Question: What type of tax is indicated in the document, personal property or real estate?
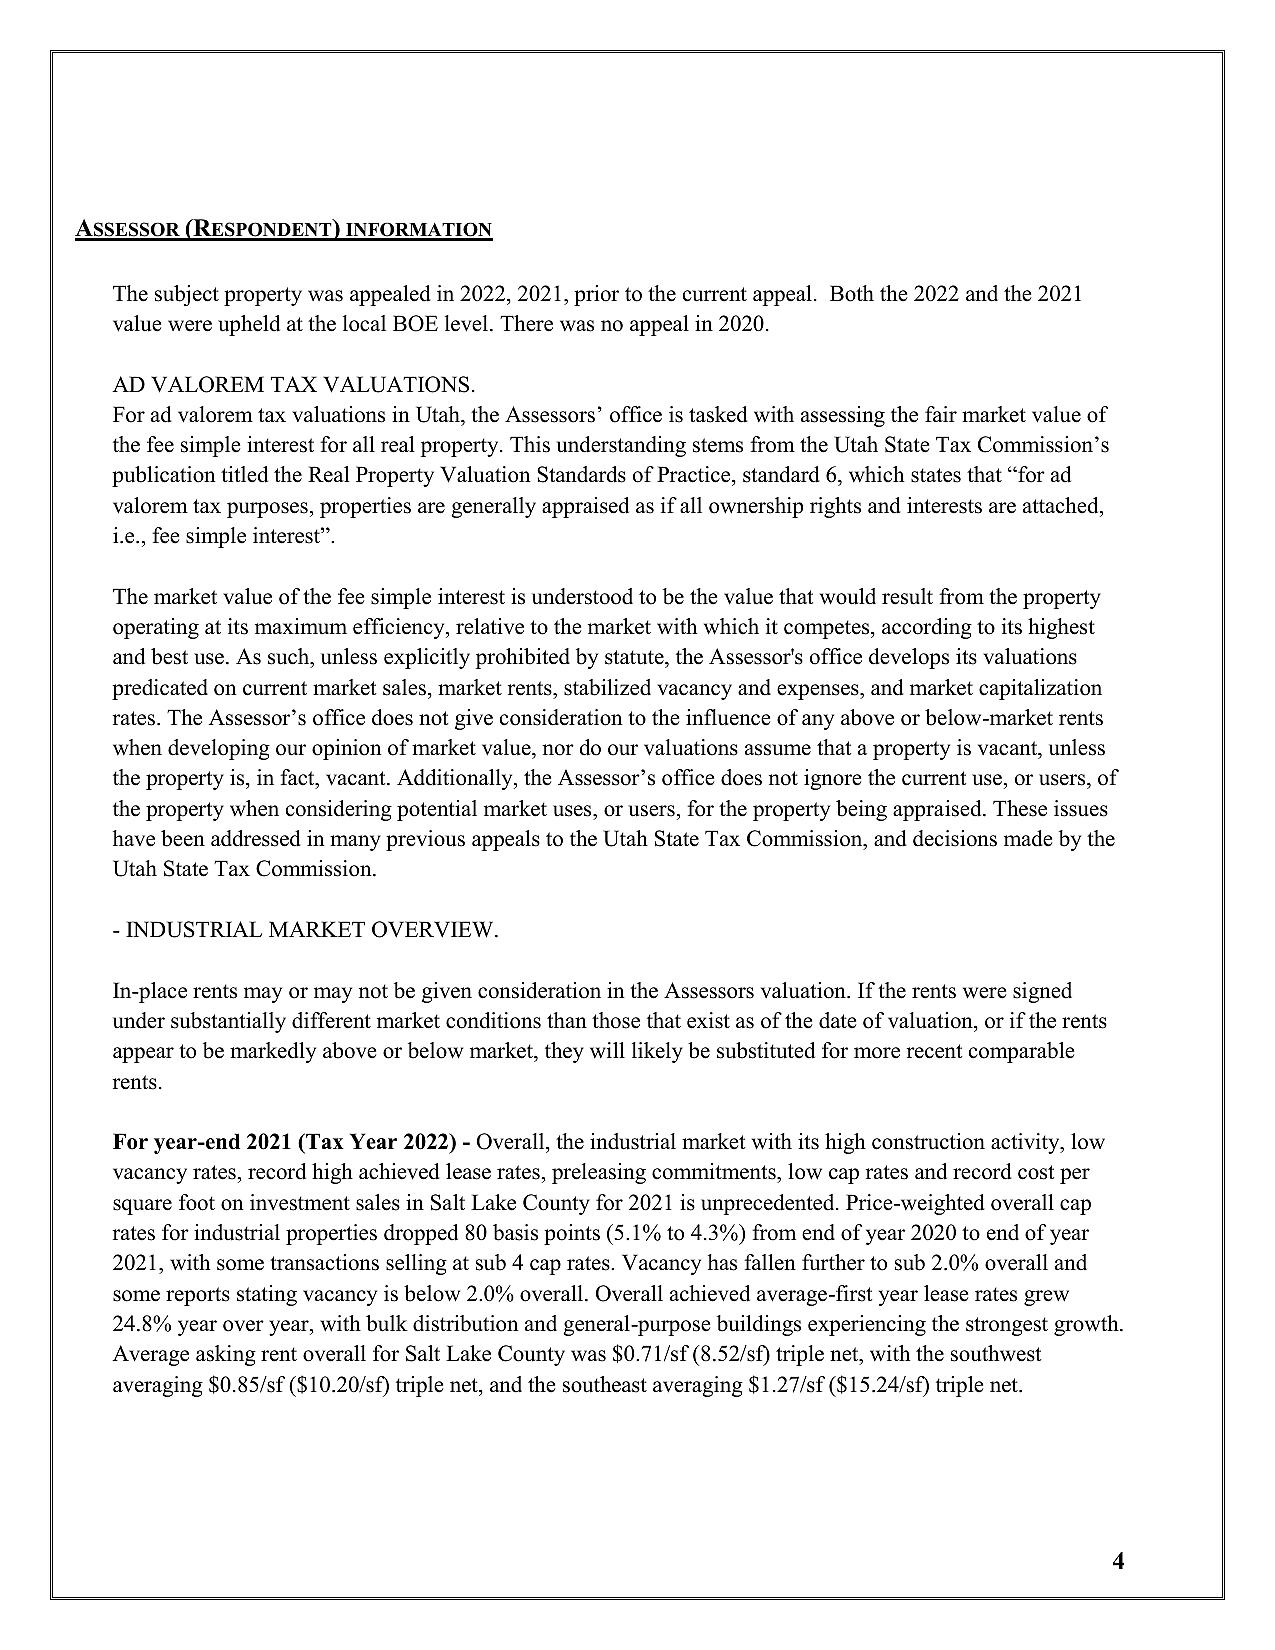
Answer: "Real Estate Tax"